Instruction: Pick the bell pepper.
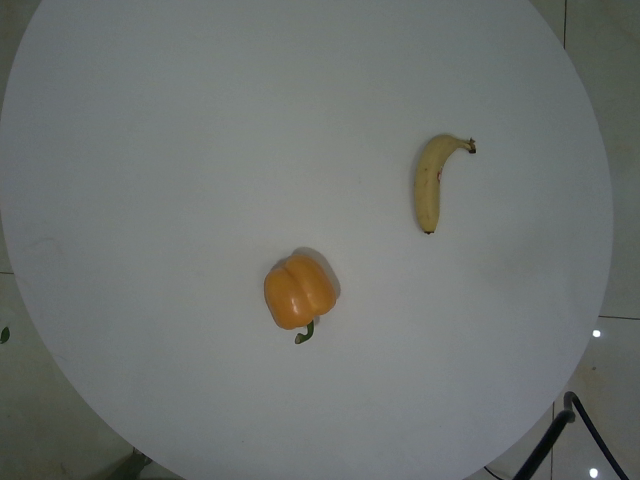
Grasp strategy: vertical